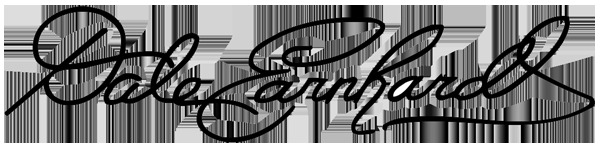
Signature of: dale earnhardt